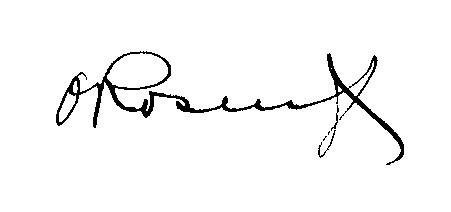
Signature of: oreste rosenfeld